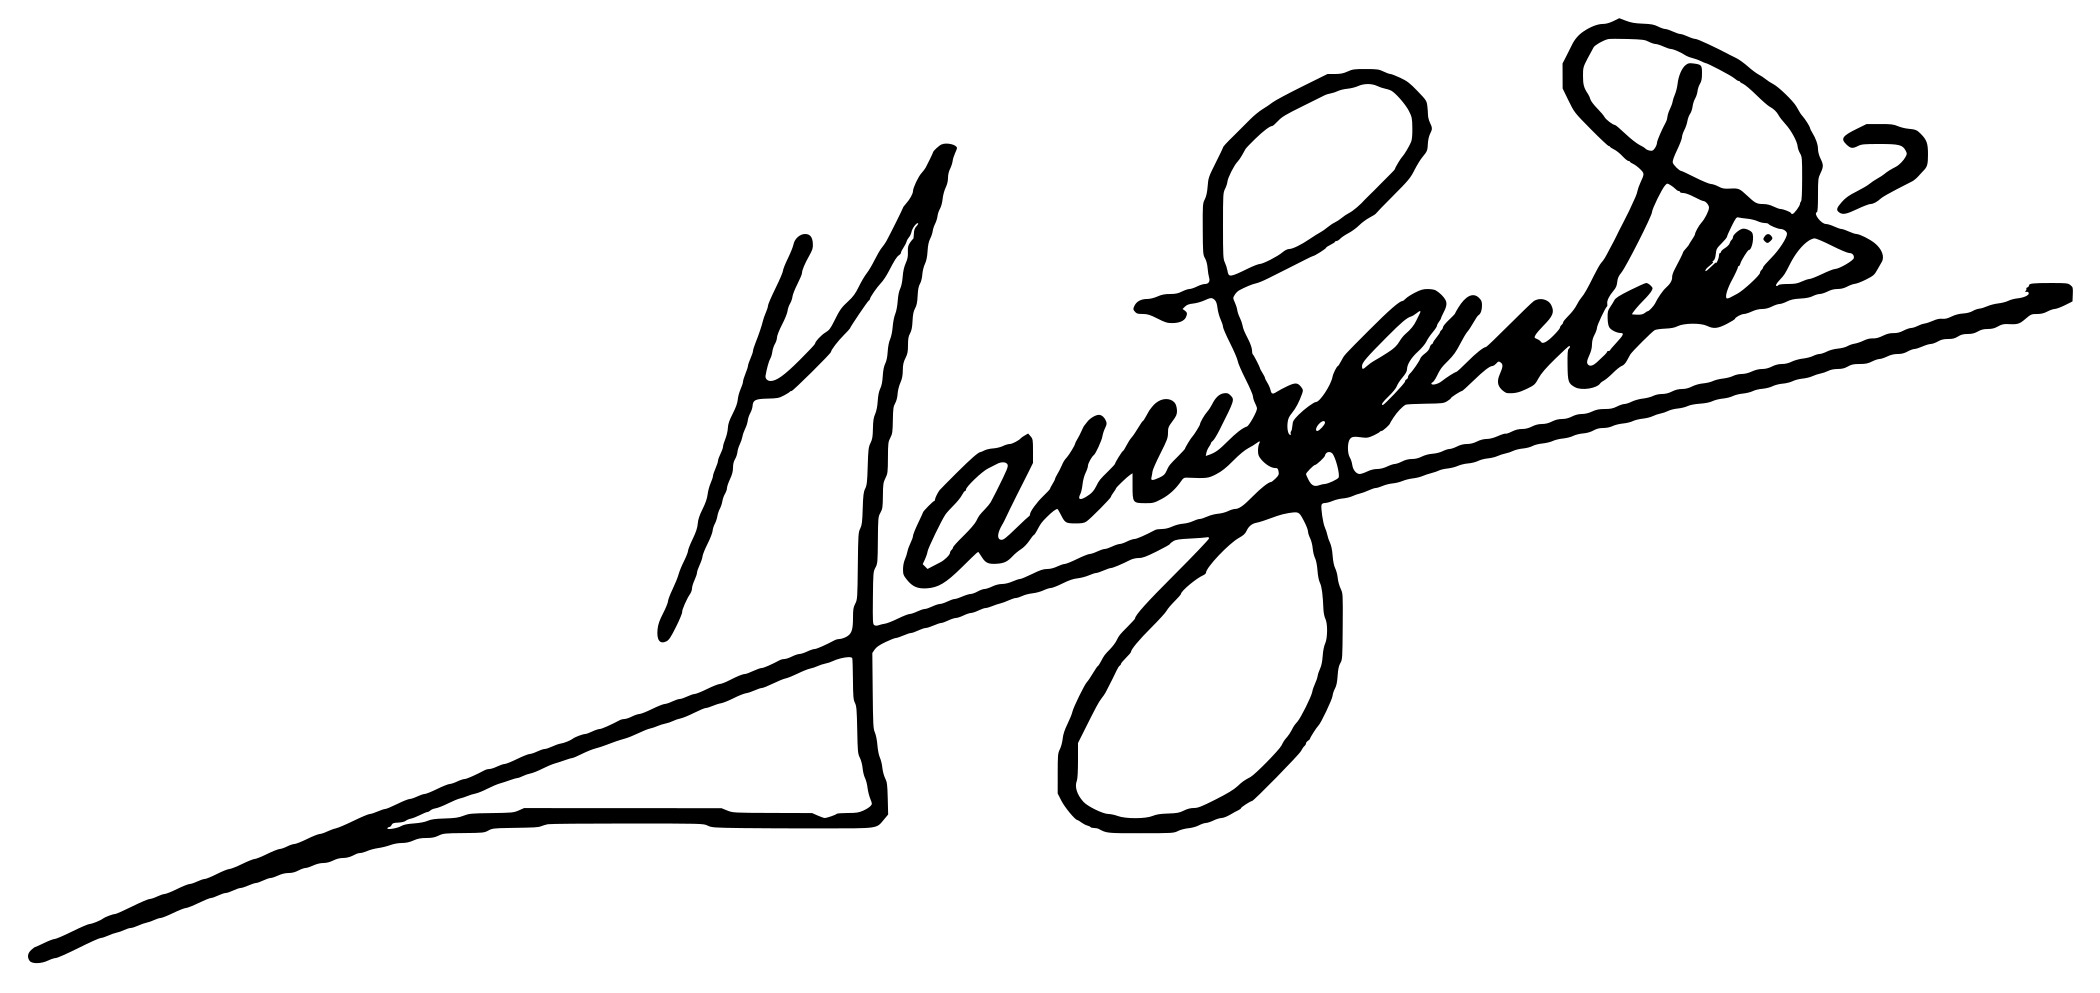
Signature of: yamandú orsi